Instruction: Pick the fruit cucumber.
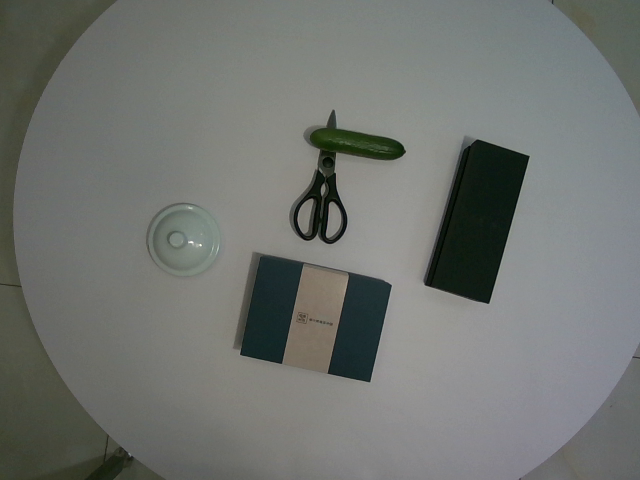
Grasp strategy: vertical